Question: What is the estimated tax bill amount according to the document?
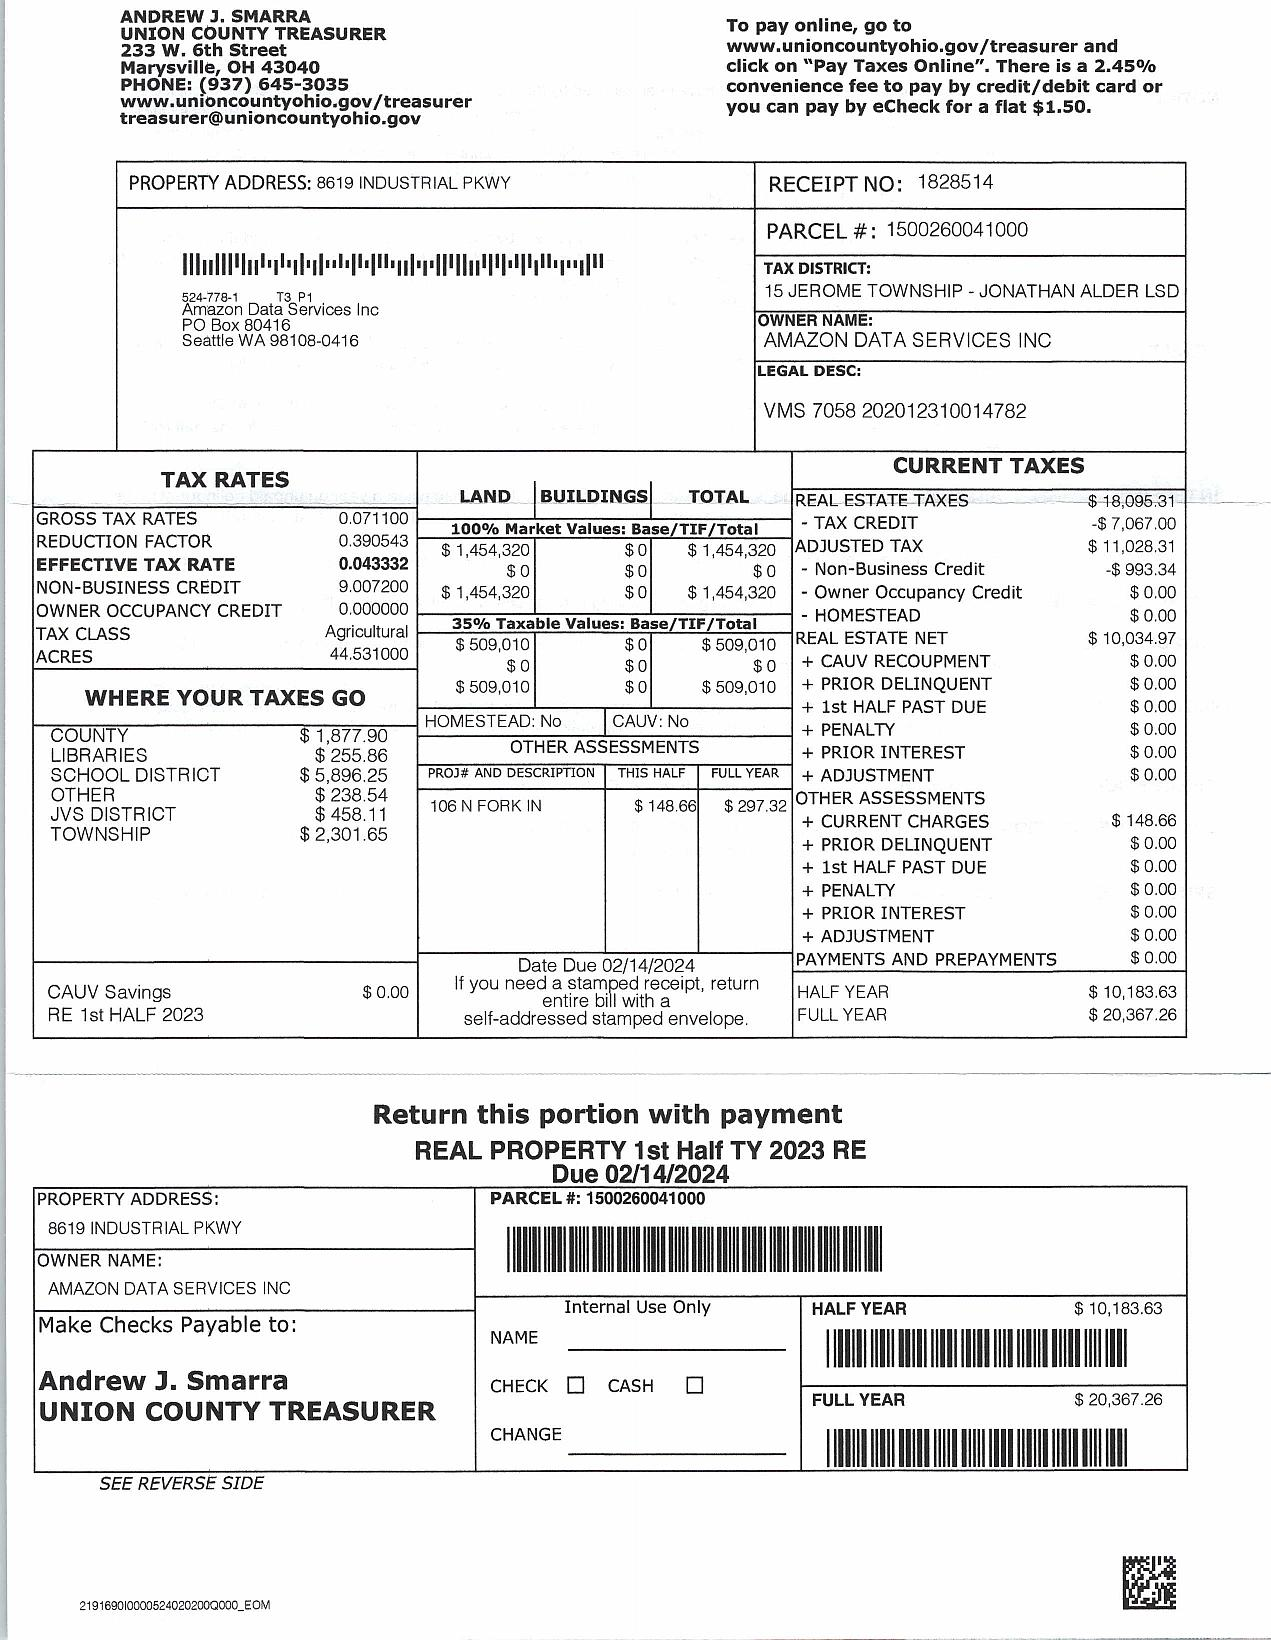
Answer: "$10,183.63 (HALF YEAR), $20,367.26 (FULL YEAR)"